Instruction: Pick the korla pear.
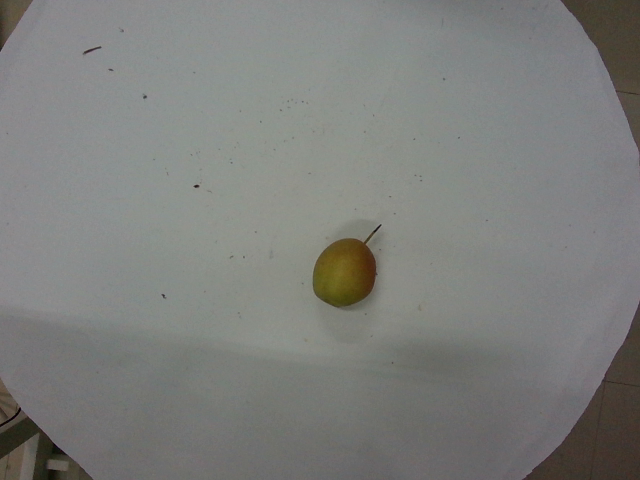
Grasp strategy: vertical